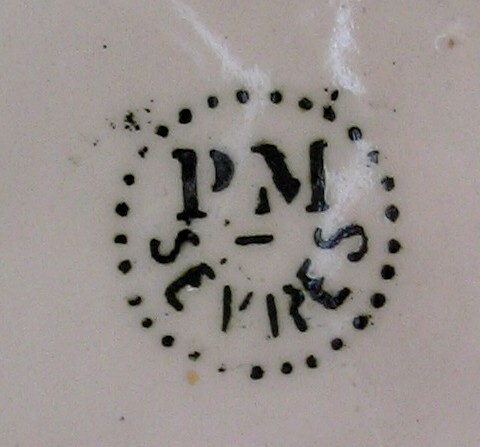
Signature of: paul milet